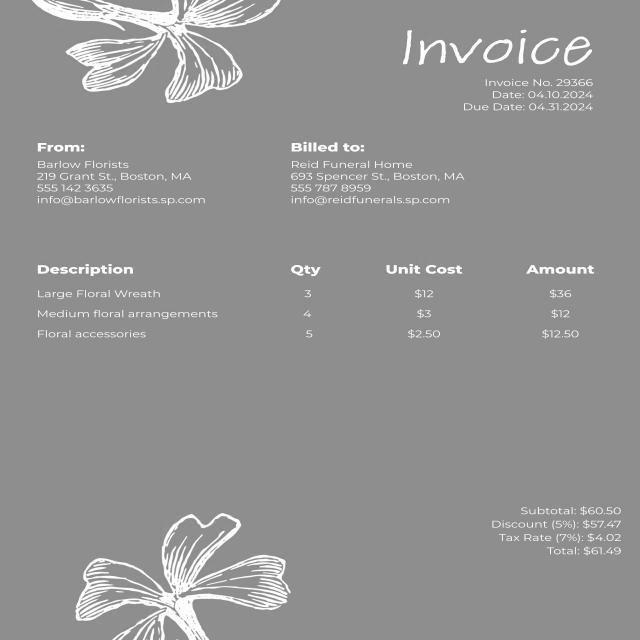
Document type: Invoice